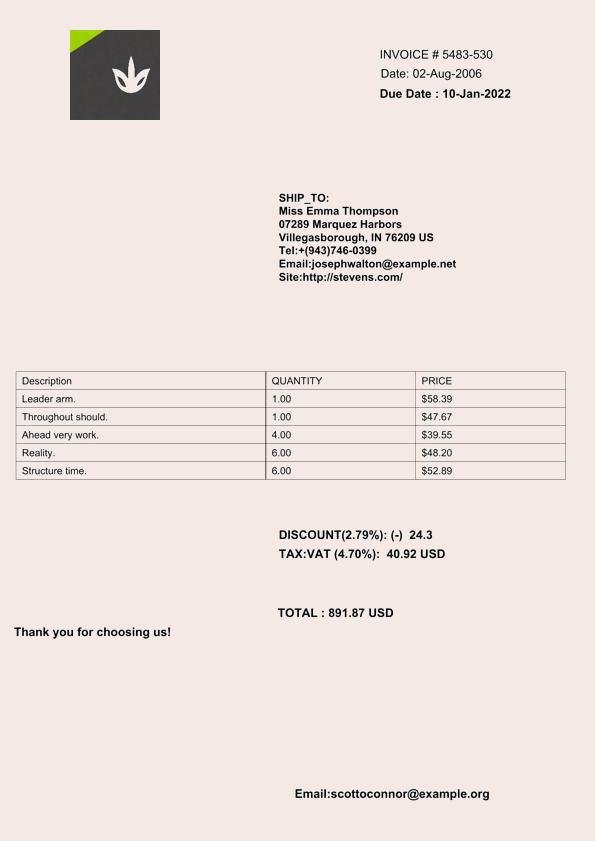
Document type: Invoice